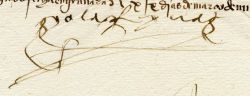
Signature of: isabella i of castile